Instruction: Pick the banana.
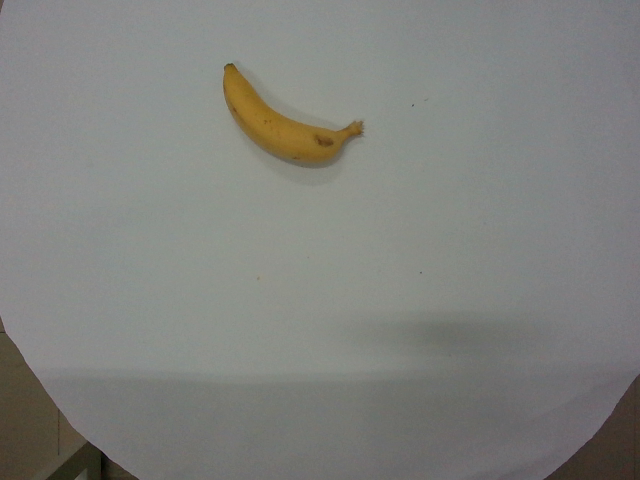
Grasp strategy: vertical